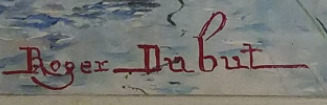
Signature of: roger dubut